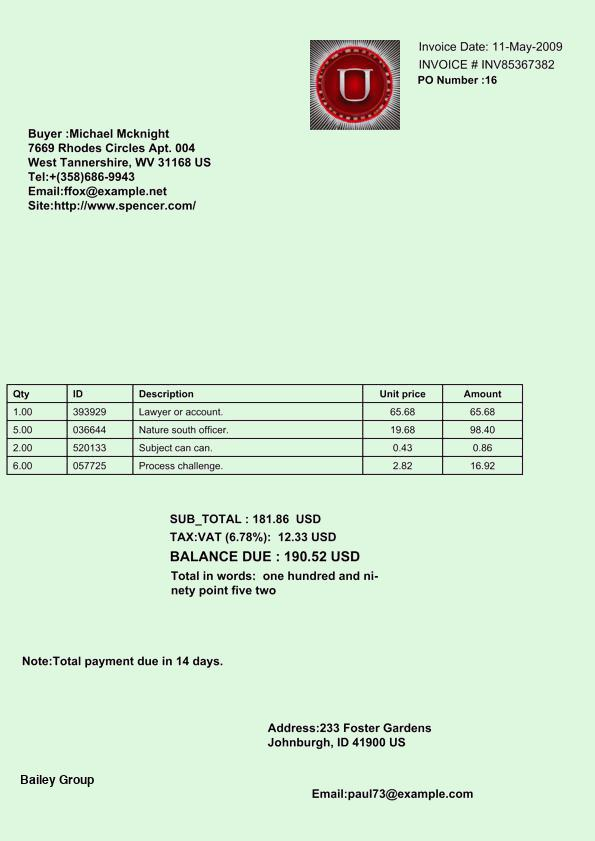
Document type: Invoice